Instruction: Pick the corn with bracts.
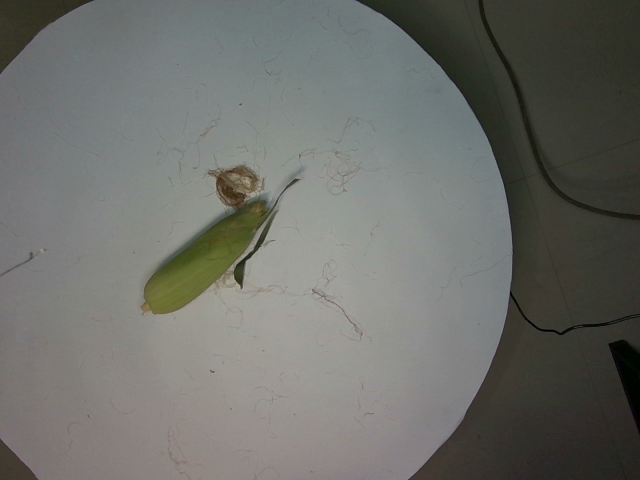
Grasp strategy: vertical